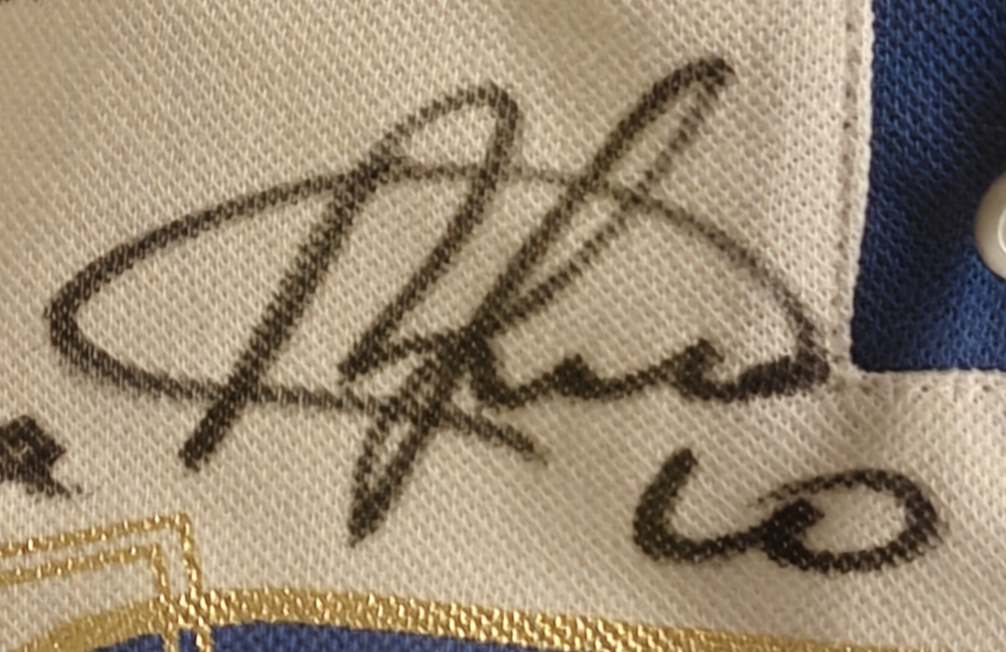
Signature of: andrey arshavin